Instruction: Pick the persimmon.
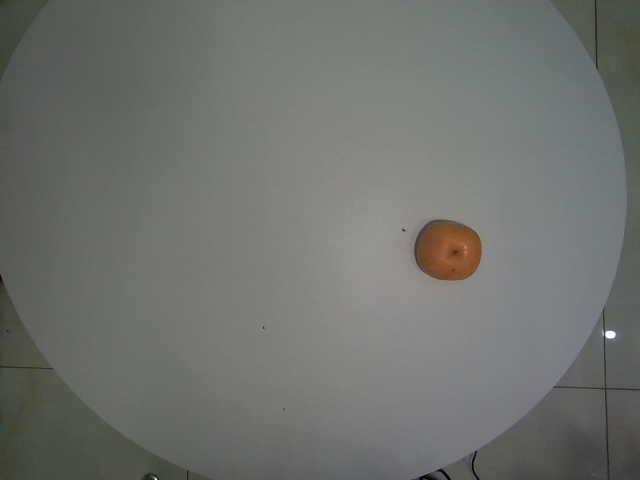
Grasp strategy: vertical